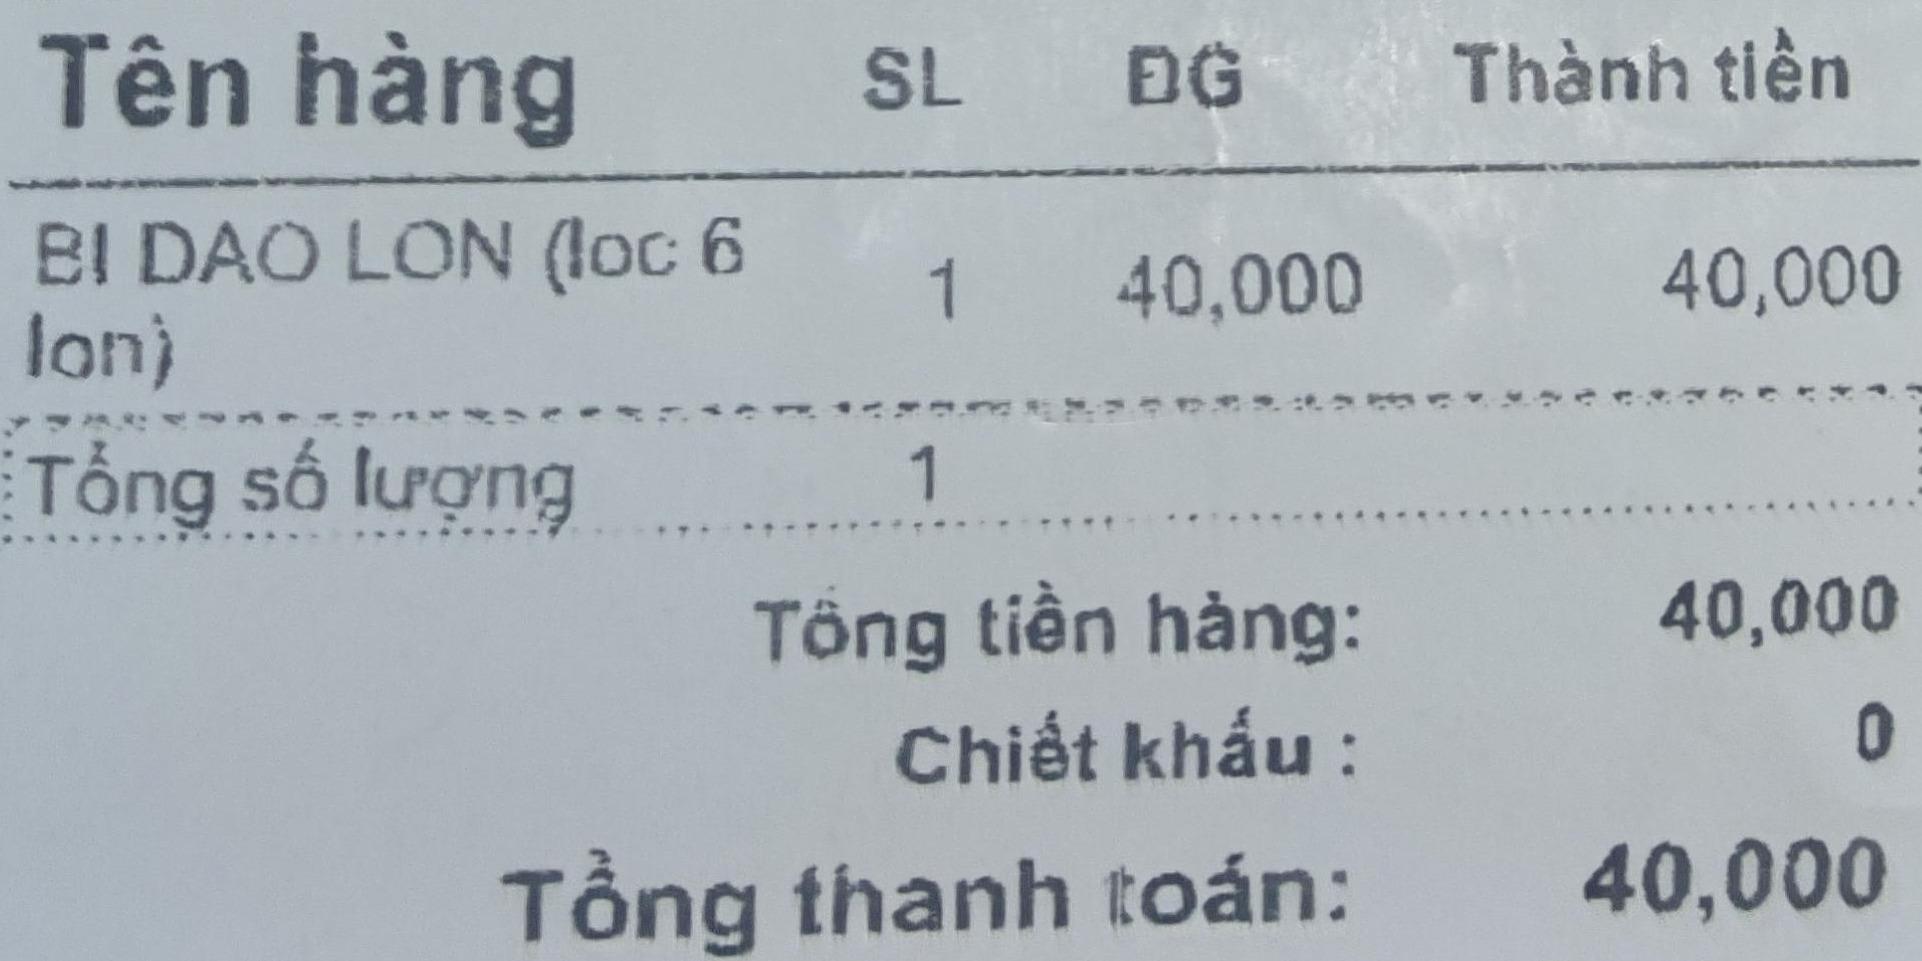
<table>
<tr>
<th>Tên hàng</th>
<th>SL</th>
<th>ĐG</th>
<th>Thành tiền</th>
</tr>
<tr>
<td>BI DAO LON (loc 6 lon)</td>
<td>1</td>
<td>40,000</td>
<td>40,000</td>
</tr>
<tr>
<td>Tổng số lượng</td>
<td>1</td>
<td></td>
<td></td>
</tr>
</table>

Tổng tiền hàng: 40,000
Chiết khấu : 0
Tổng thanh toán: 40,000